Identify and extract the amount in words, amount in numbers, payee name, cheque date, and bank name from the image.
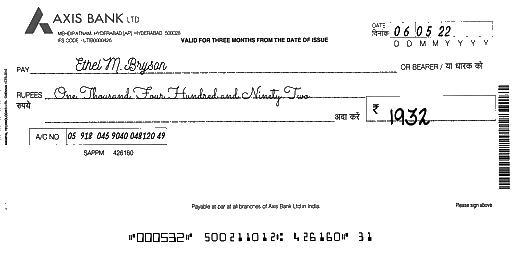
amt_in_words: One Thousand Four Hundred and Ninety Two
amt_in_figures: 1932
payee_name: Ethel M. Bryson
bank_name: AXIS BANK
cheque_date: 06/05/22